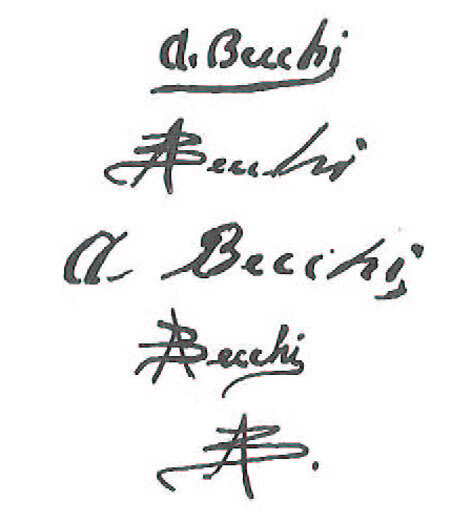
Signature of: andrea becchi